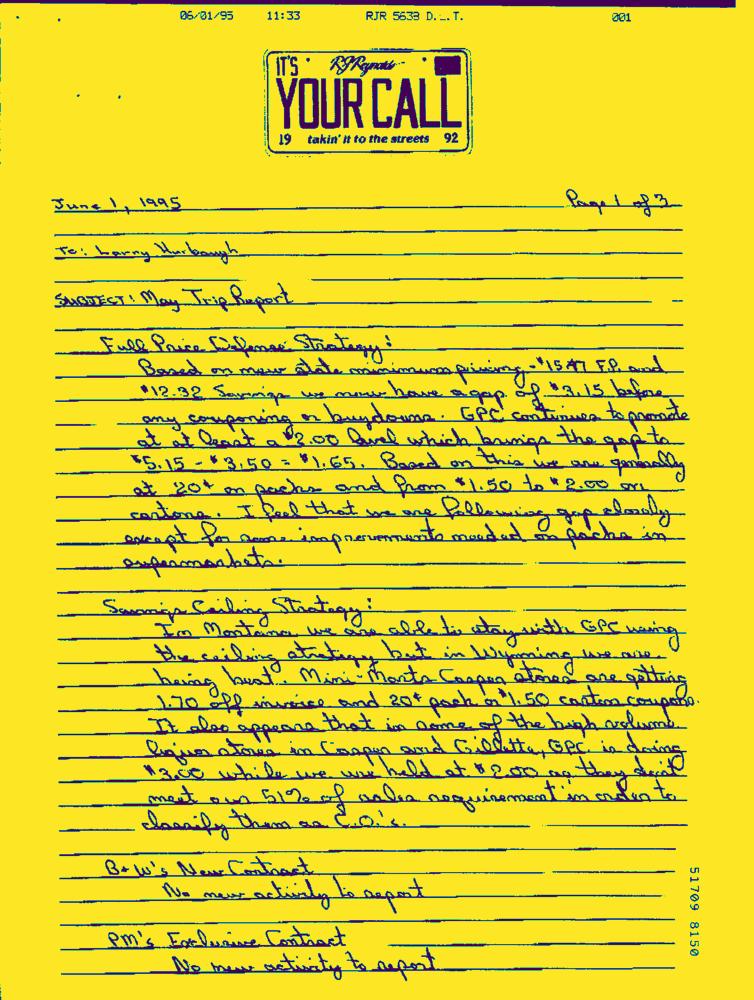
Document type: Hand-Written